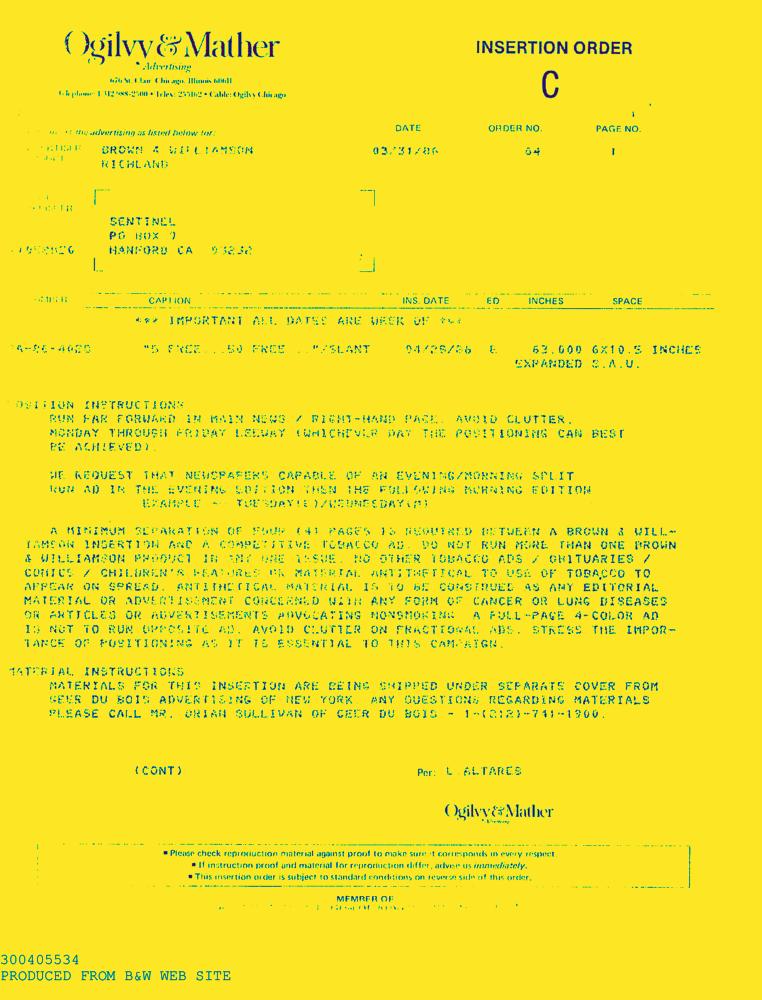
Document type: AD